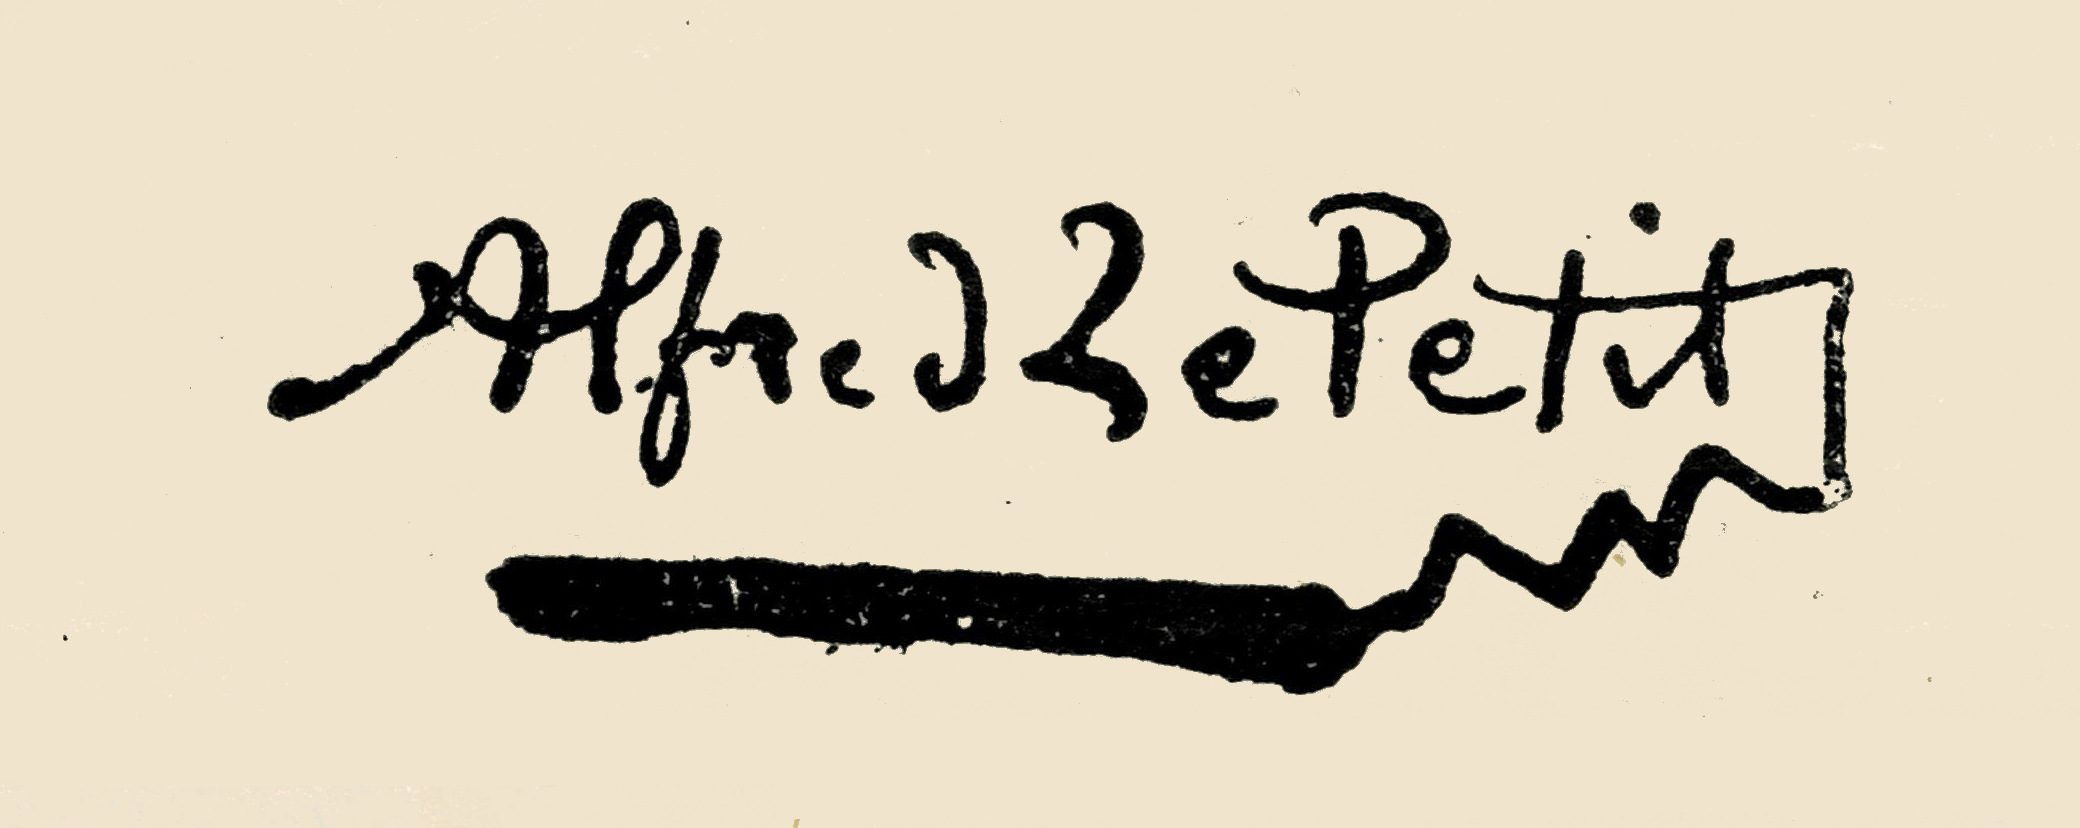
Signature of: alfred le petit